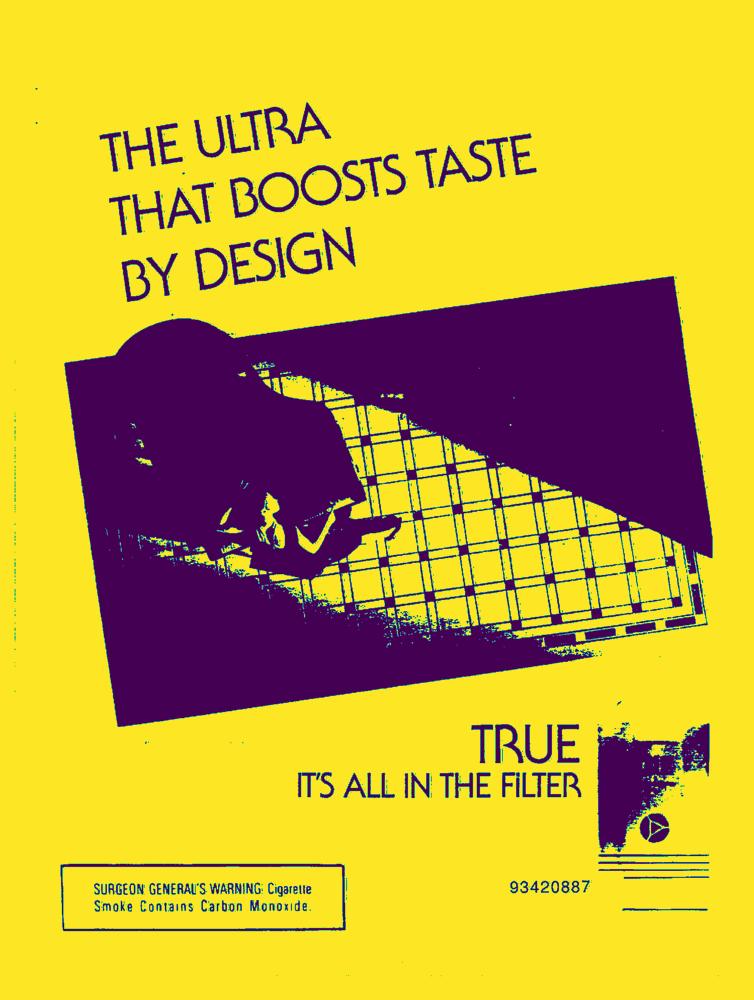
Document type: AD